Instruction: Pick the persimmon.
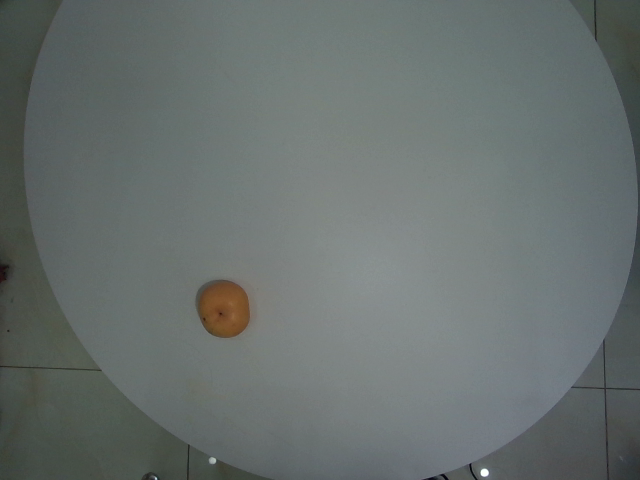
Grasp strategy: vertical